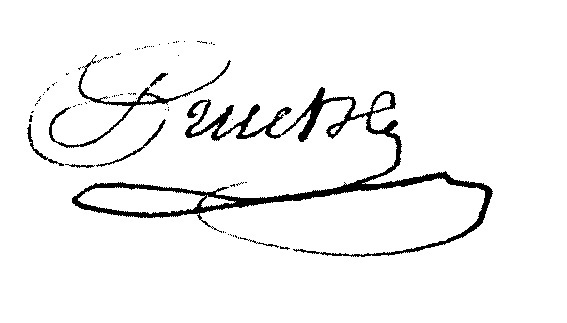
Signature of: jean pruche